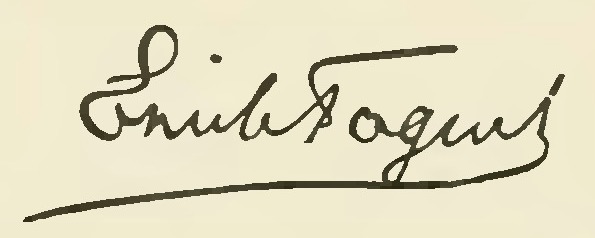
Signature of: émile faguet